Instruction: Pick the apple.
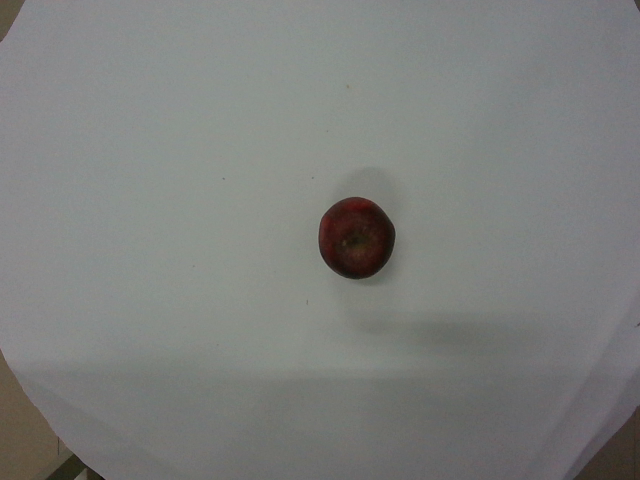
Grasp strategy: vertical